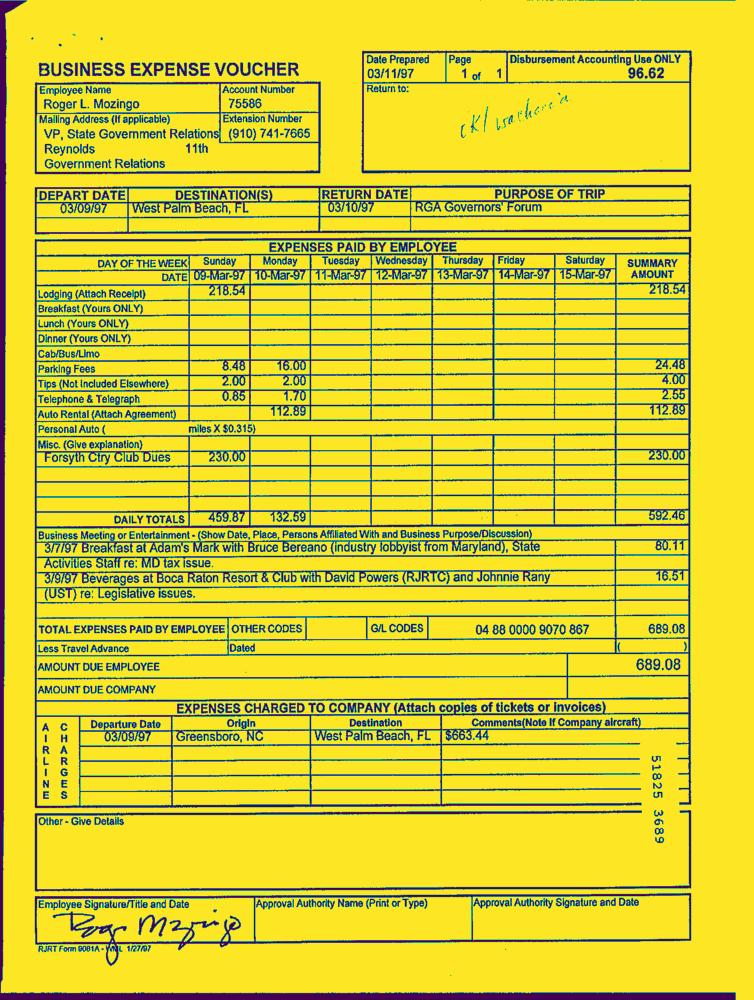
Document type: Invoice-Doc